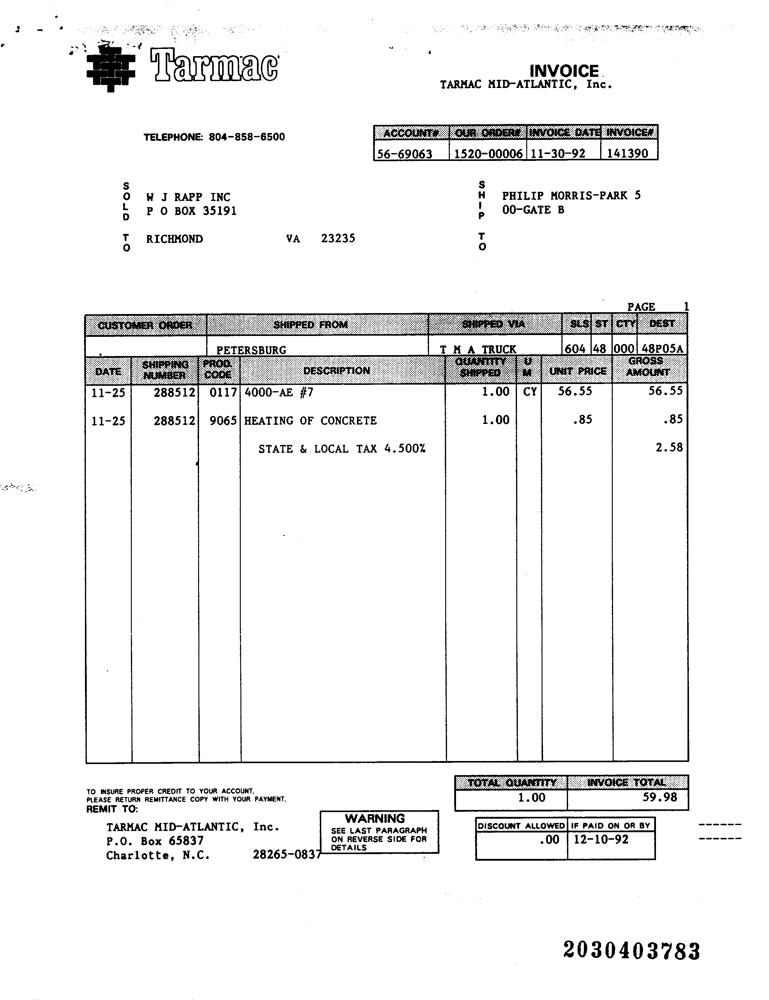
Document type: Invoice